Question: What is the mailing or notice date provided in the document?
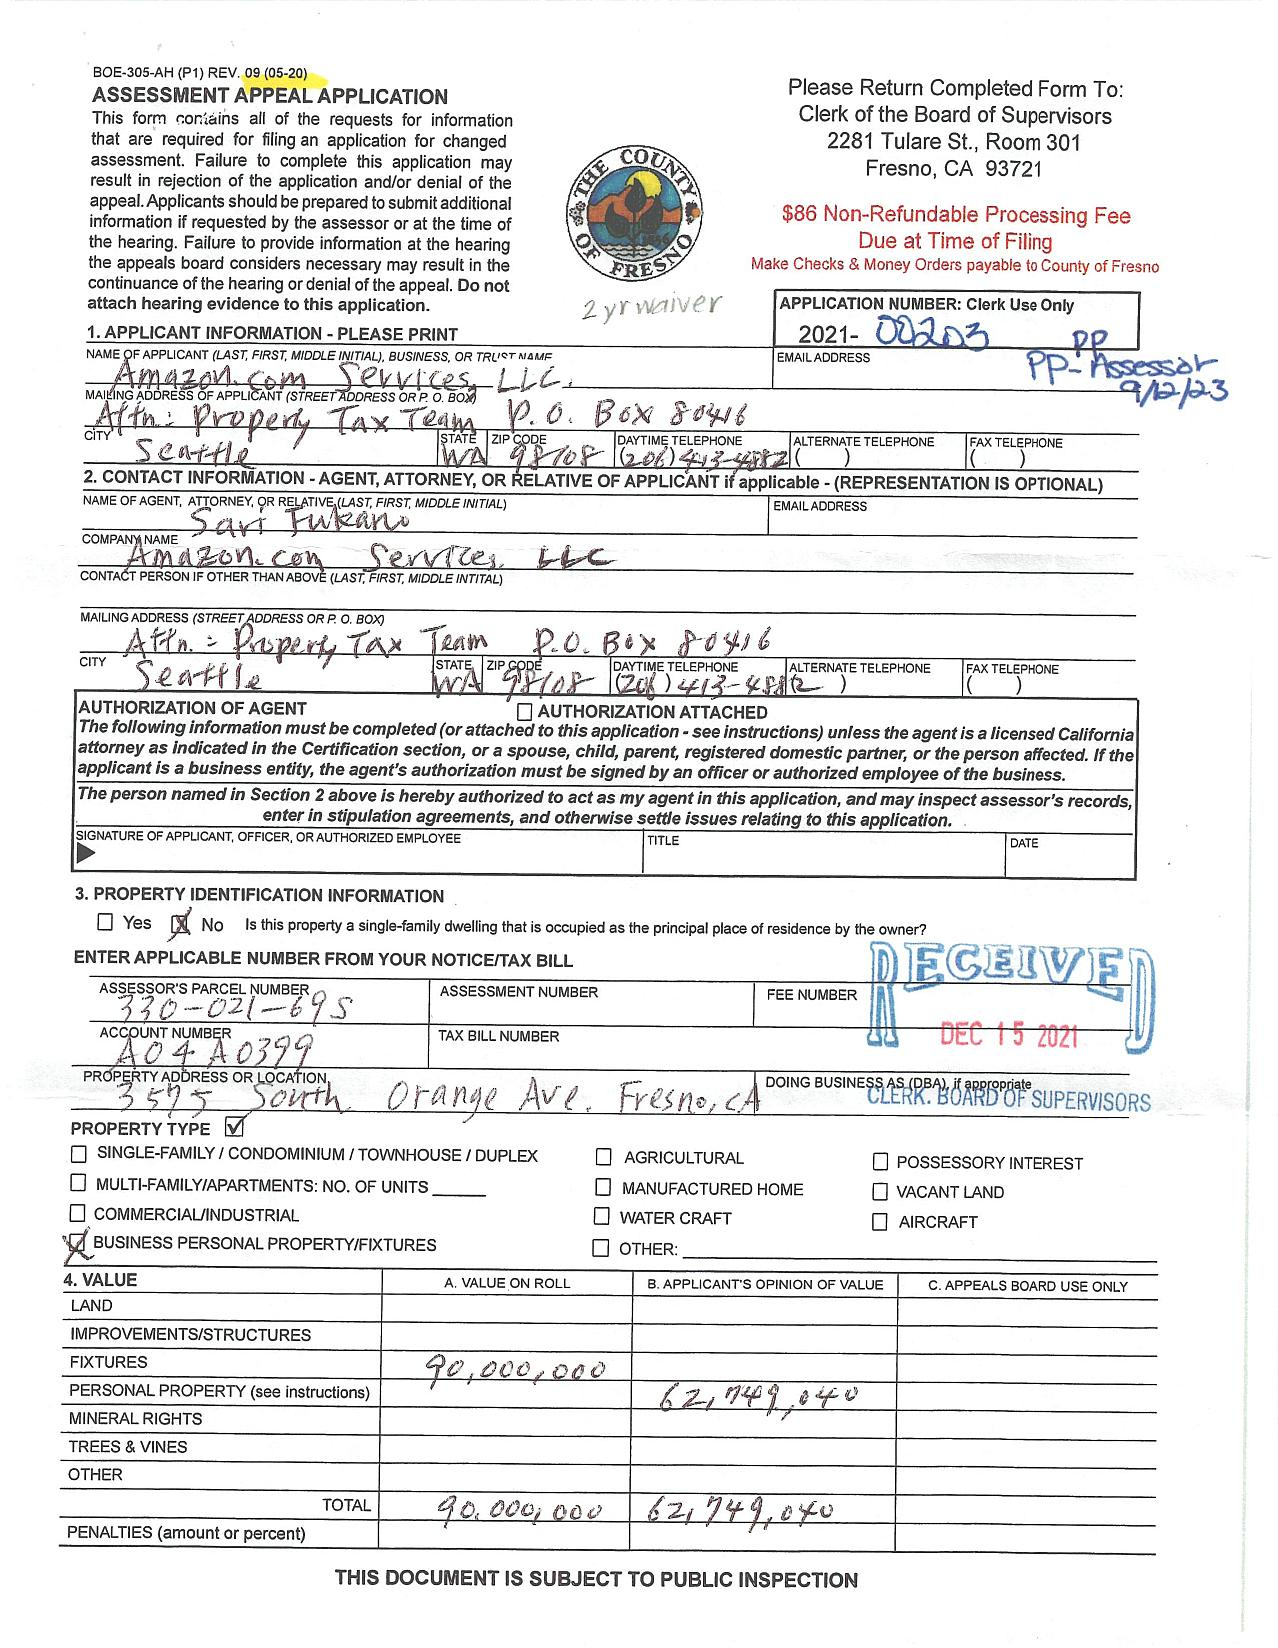
Answer: "DEC 15 2021"